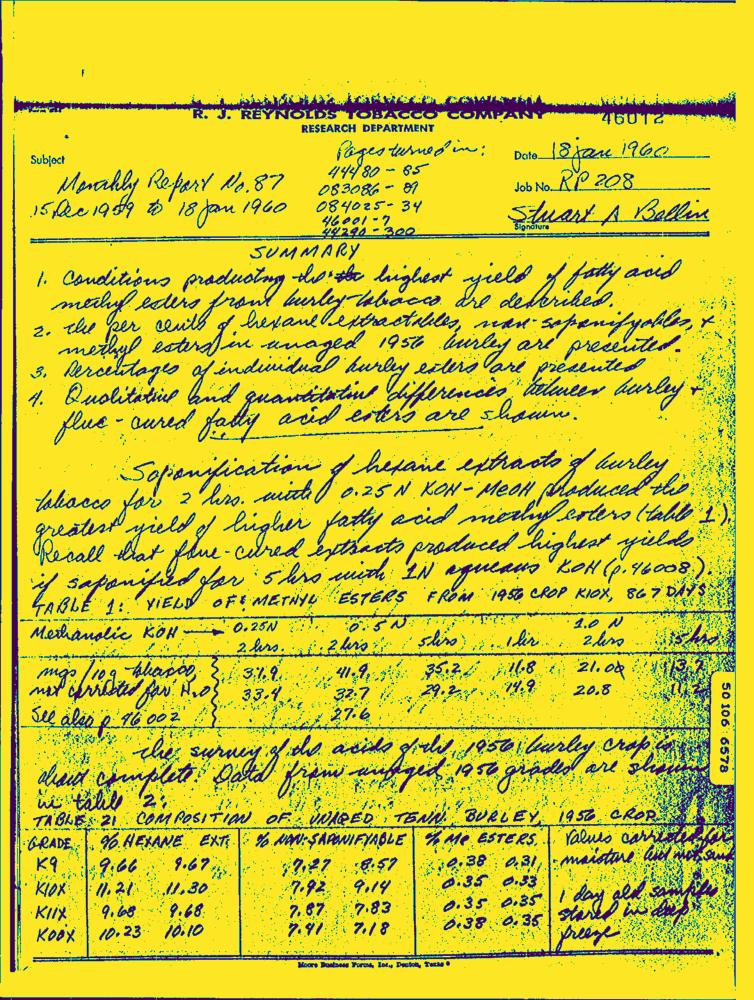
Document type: Hand-Written